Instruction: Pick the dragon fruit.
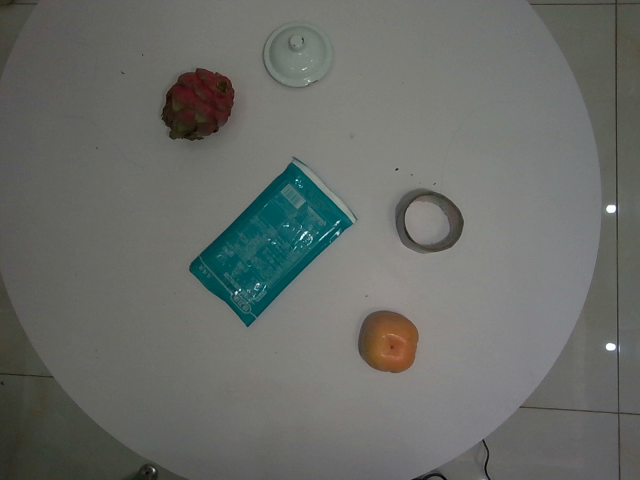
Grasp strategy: vertical